Question: What are the imaging findings?
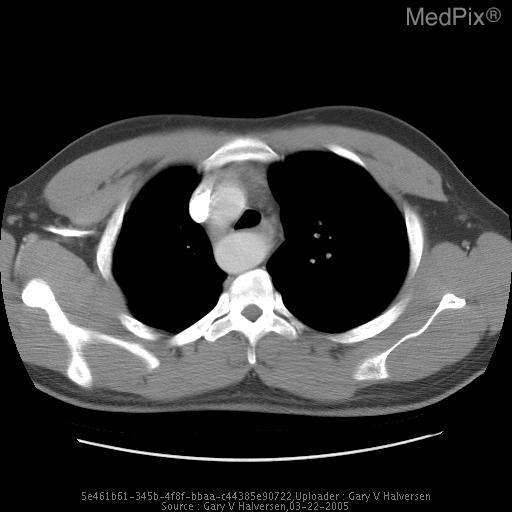
Answer: The imaging shows Initial PA/Lateral images of the chest show a right sided aortic arch without other focal abnormality. CT confirms a right sided arch with aberrant left subclavian artery.  Of note is a very prominent diverticulum at the origin of the aberrant left SCA. CT image 4.